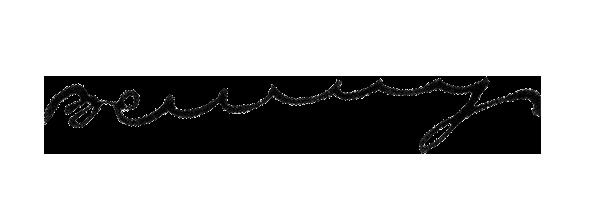
Signature of: vyacheslav boguslayev